Question: What was observed in the imaging?
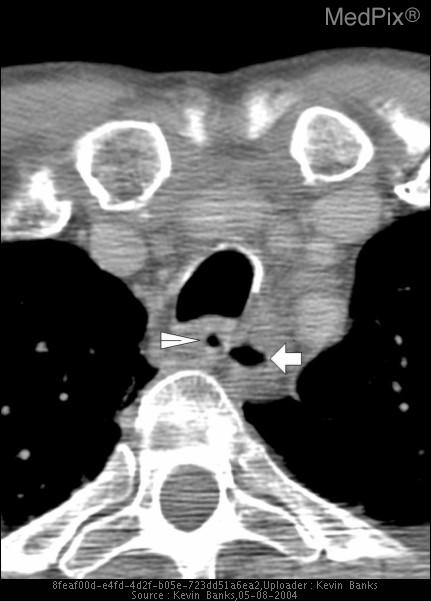
Answer: The imaging shows CT of the neck demonstrates an air-filled lesion adjacent to the proximal esophagus with a questionable connection between the two lumens. Subsequent evaluation of the hypopharynx and upper esophagus demonstrates a large outpouching from the left side of the cervical esophogus originating just inferior to the cricopharyngeus muscle. Axial CT of the neck demonstrates an air-filled lesion (white arrow) adjacent to the left side of the proximal esophagus (white arrowhead). There is question of a connection between the two lumens..